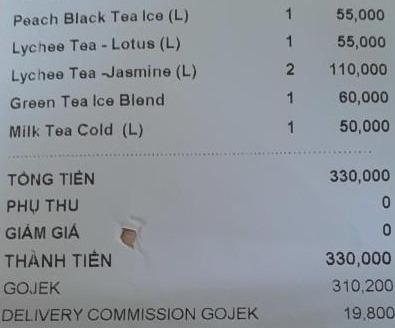
<table>
<tr>
<td>Peach Black Tea Ice (L)</td>
<td>1</td>
<td>55,000</td>
</tr>
<tr>
<td>Lychee Tea - Lotus (L)</td>
<td>1</td>
<td>55,000</td>
</tr>
<tr>
<td>Lychee Tea - Jasmine (L)</td>
<td>2</td>
<td>110,000</td>
</tr>
<tr>
<td>Green Tea Ice Blend</td>
<td>1</td>
<td>60,000</td>
</tr>
<tr>
<td>Milk Tea Cold (L)</td>
<td>1</td>
<td>50,000</td>
</tr>
</table>

TỔNG TIỀN 330,000
PHỤ THU 0
GIẢM GIÁ 0
THÀNH TIỀN 330,000
GOJEK 310,200
DELIVERY COMMISSION GOJEK 19,800